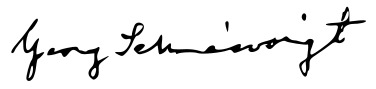
Signature of: georg schnéevoigt